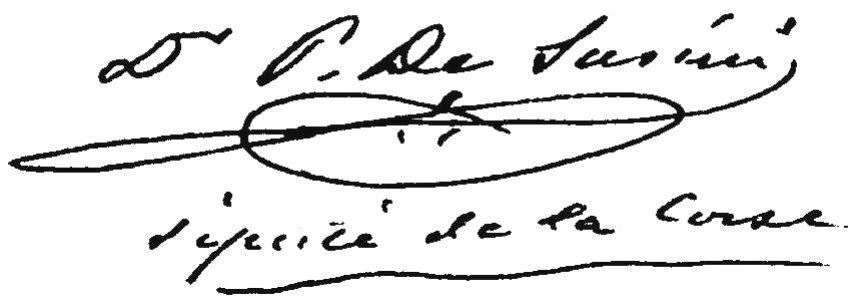
Signature of: paul susini